Question: What is the name of the tenant mentioned in the document?
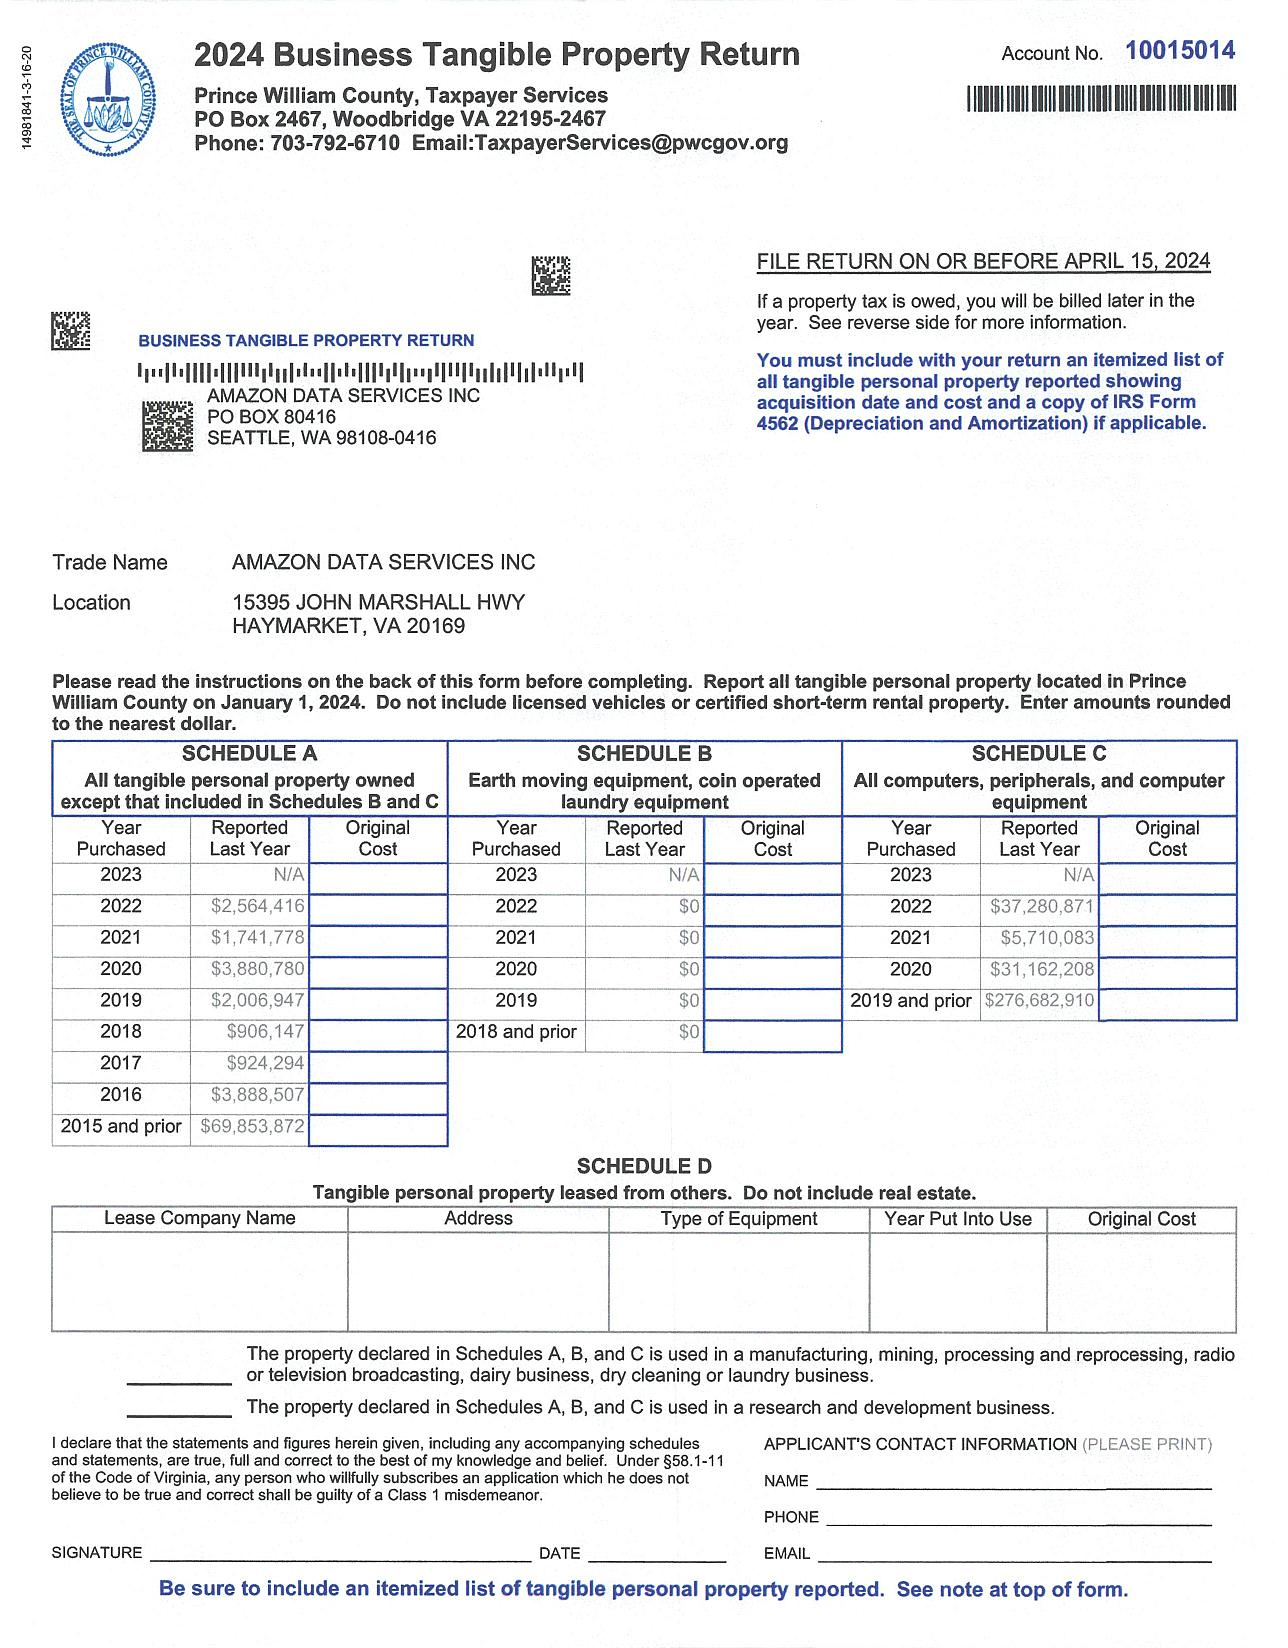
Answer: "AMAZON DATA SERVICES INC"